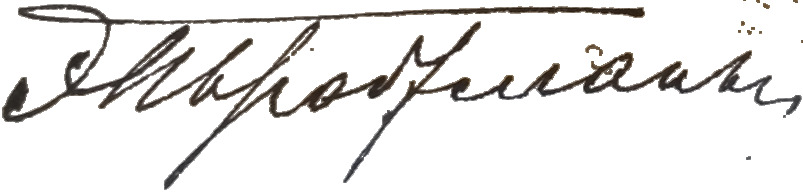
Signature of: eduard ferdinand bradtman